Question: What is the main concern?
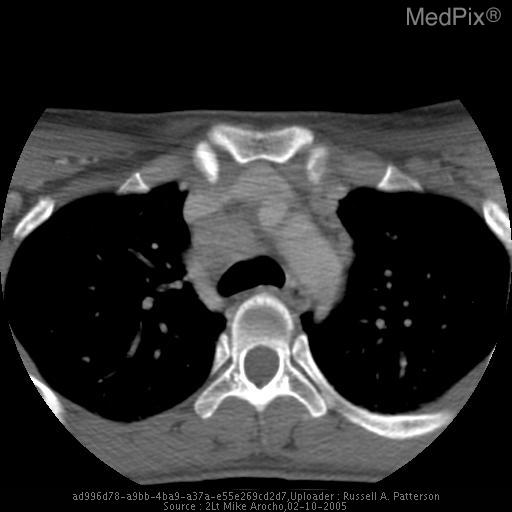
Answer: The findings suggest •  CXR: Enlargement of the right paratracheal stripe (8mm).
•  CT, neck:  2.4 x 2.4 cm mediastinal mass (enlarged lymph node). CT Slice Image (Axial)- enlarged lymph nodes in mediastinum, especially anterior to trachea. The patient might have a history of 27 yr old woman with c/o lymphadenopathy and fatigue for several months.